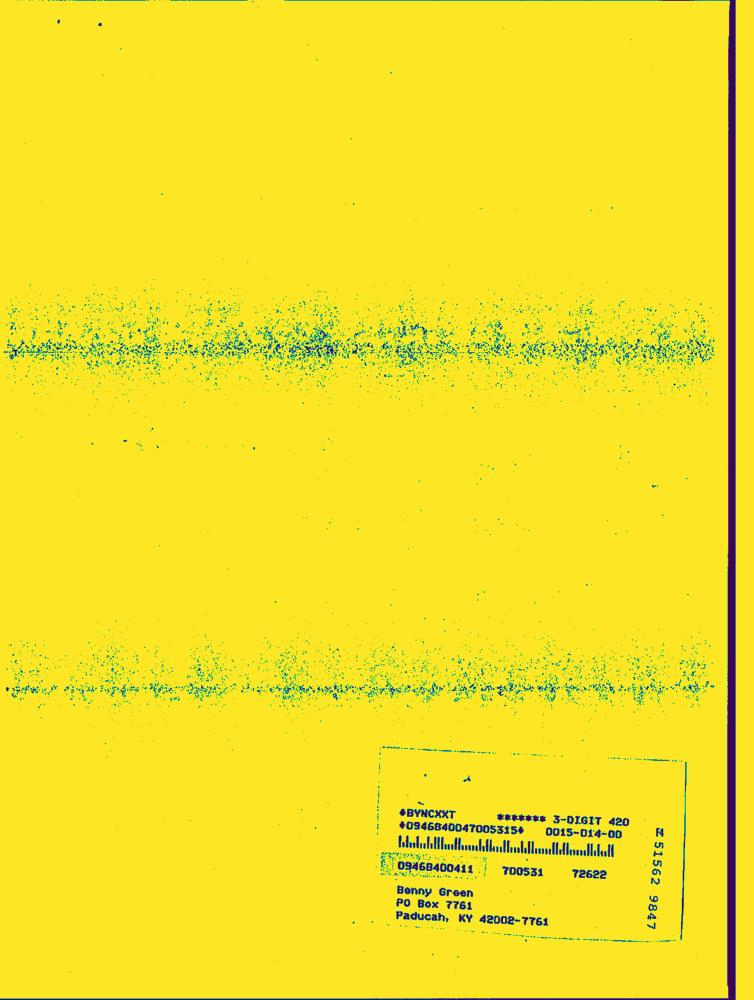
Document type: Hand-Written